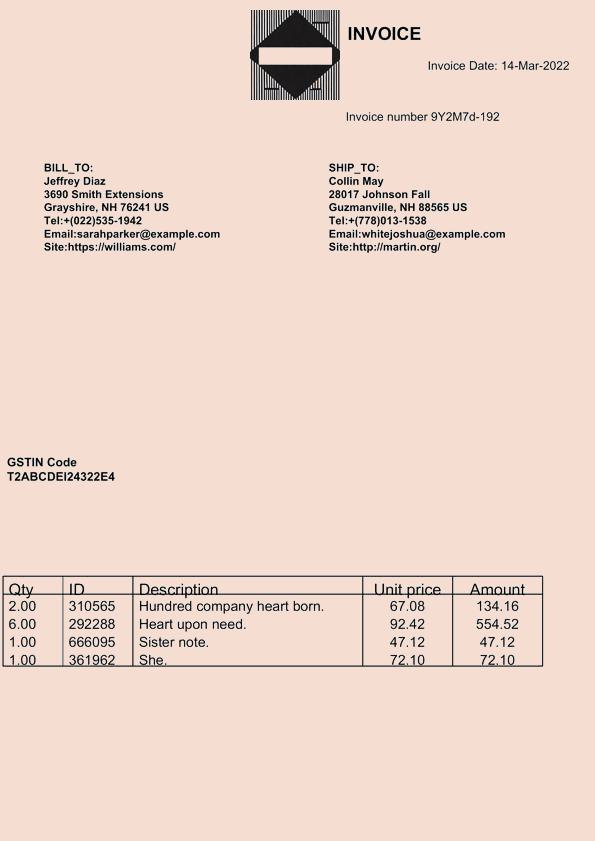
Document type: Invoice